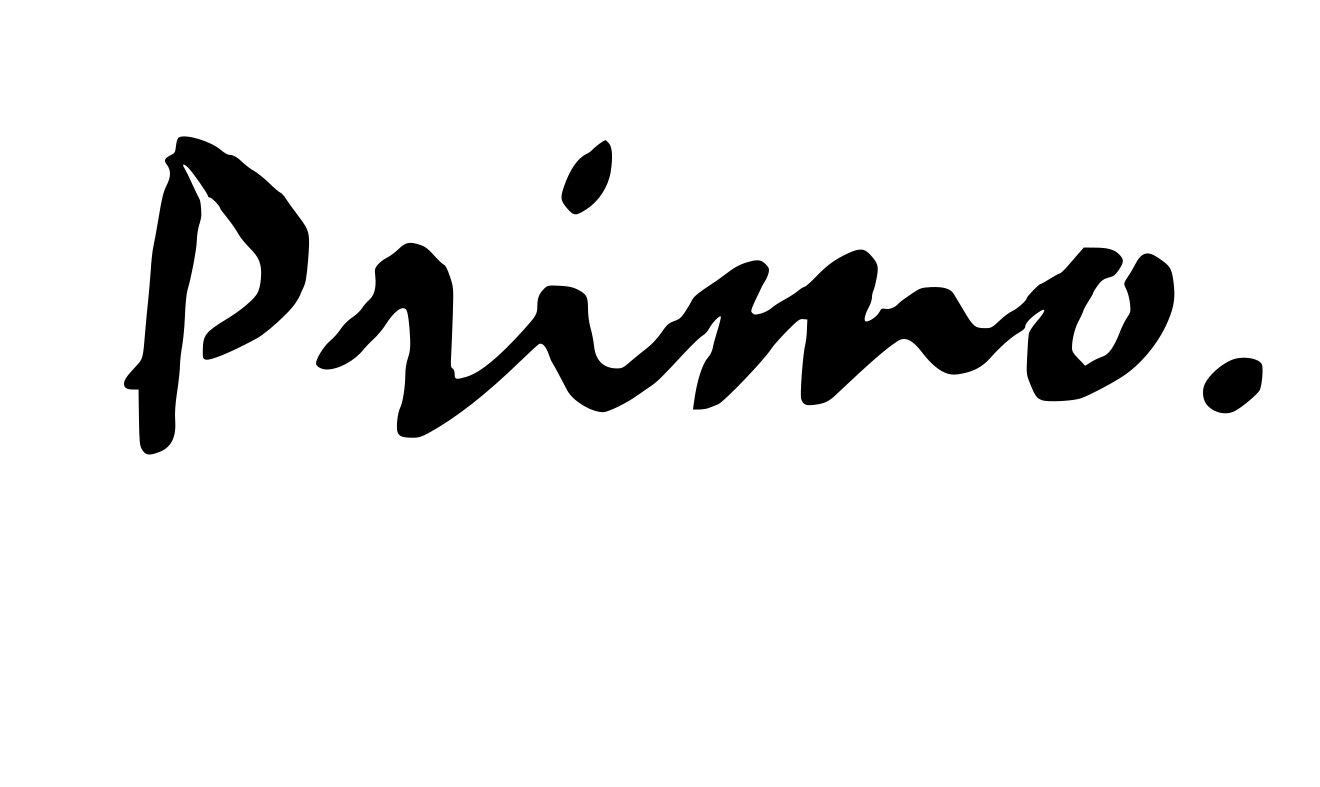
Signature of: q131538697